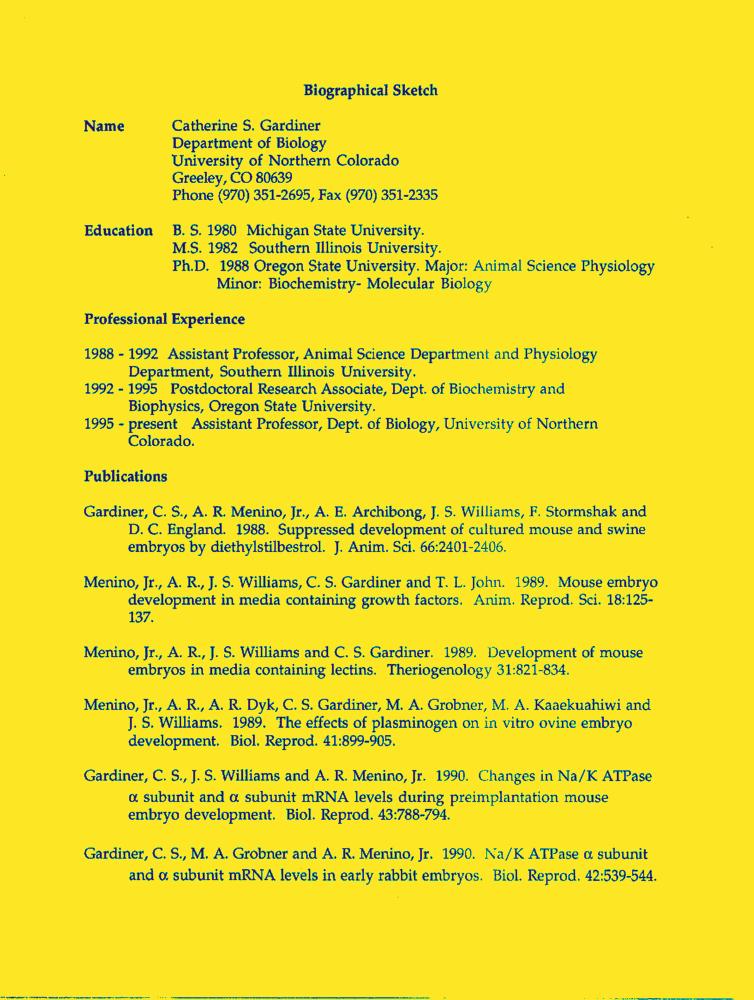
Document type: Resume-Doc